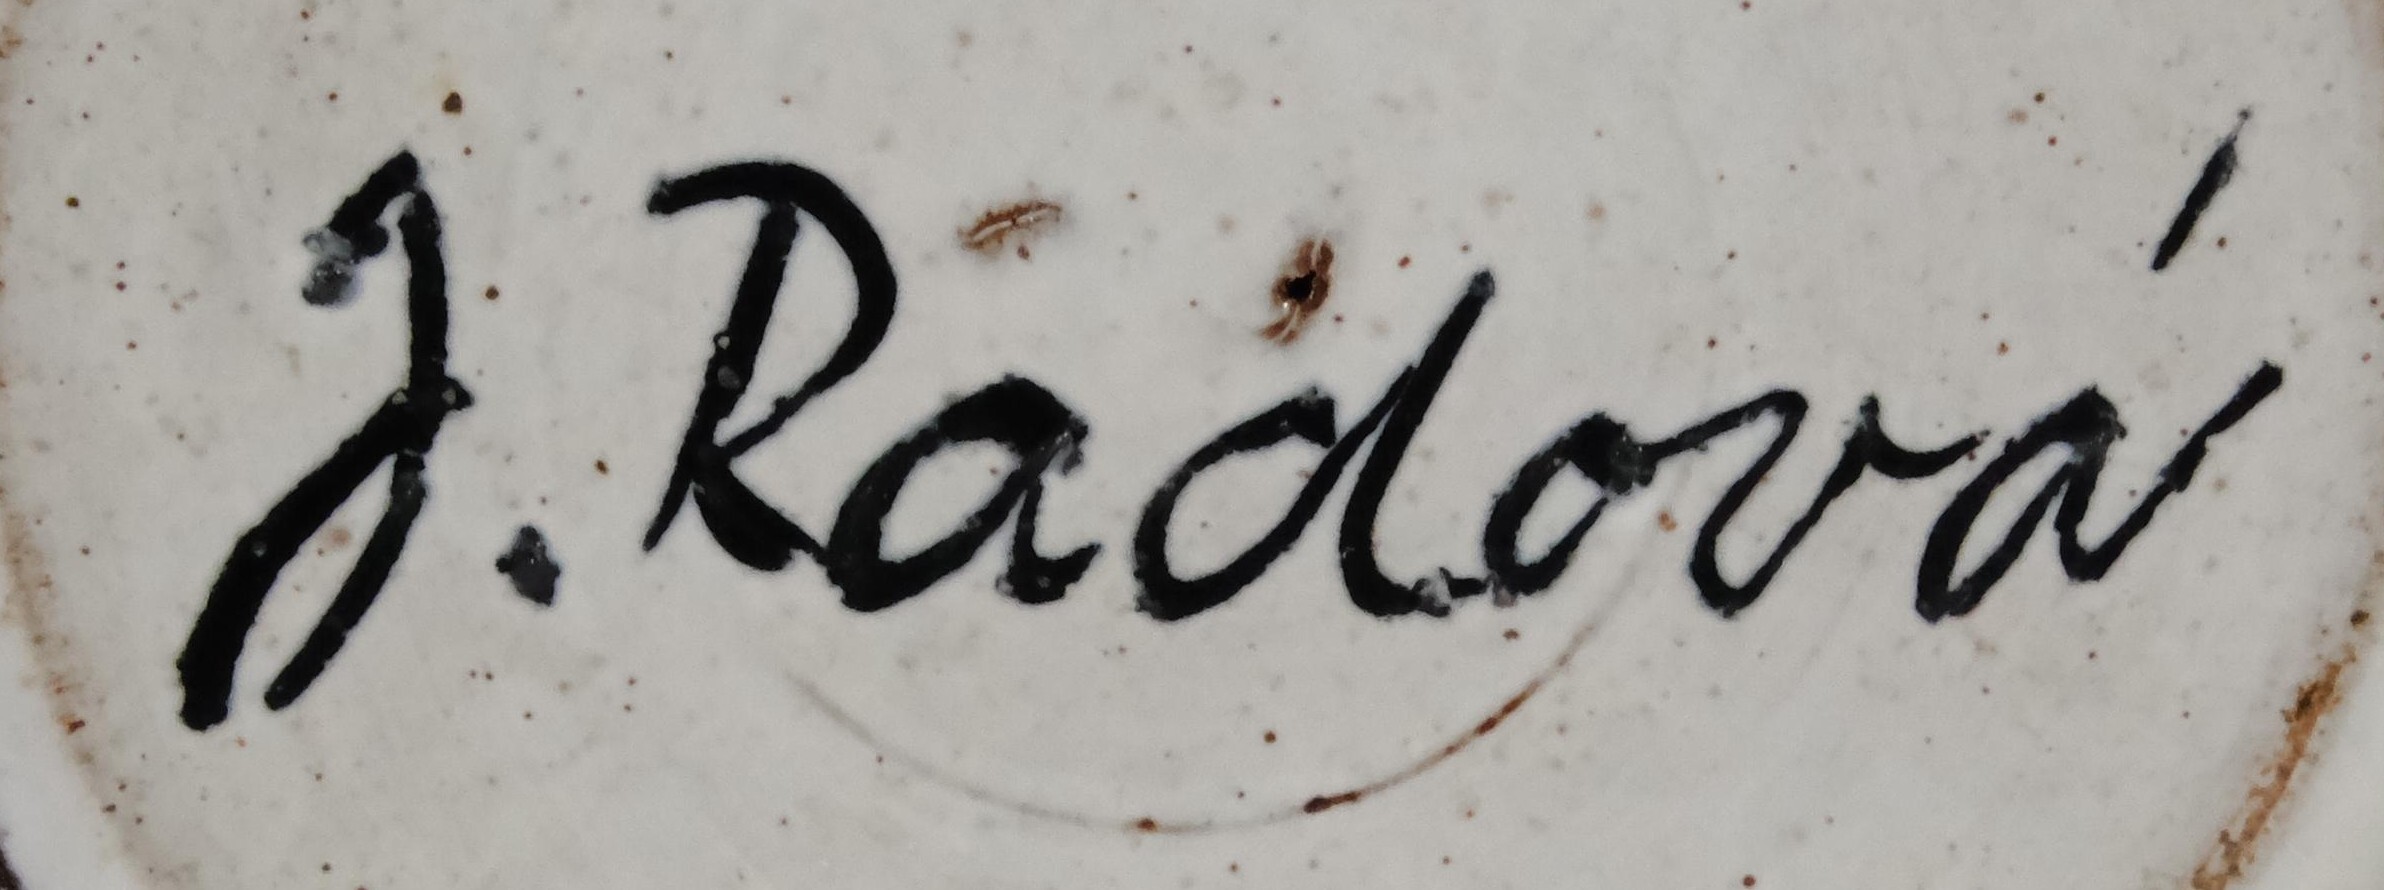
Signature of: jindřiška radová